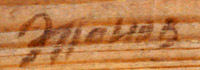
Signature of: eduard panov